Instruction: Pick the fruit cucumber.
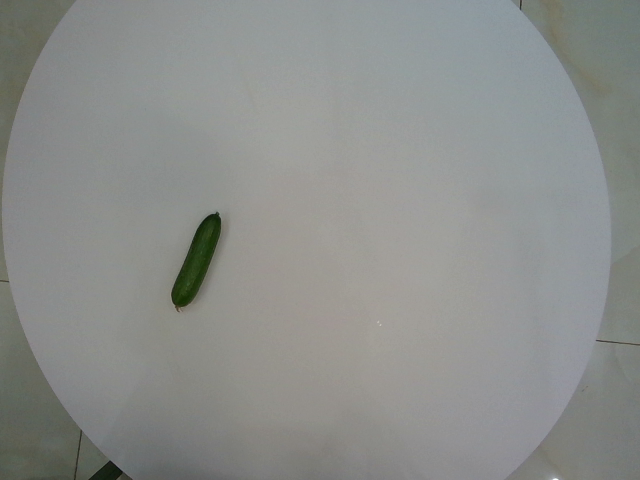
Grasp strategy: vertical